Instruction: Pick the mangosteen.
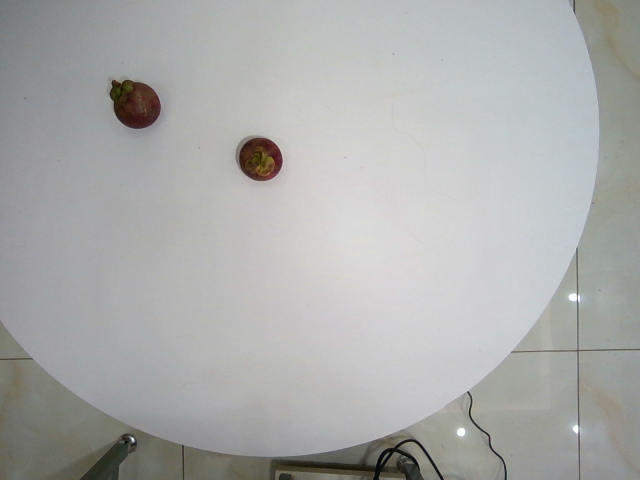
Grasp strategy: vertical